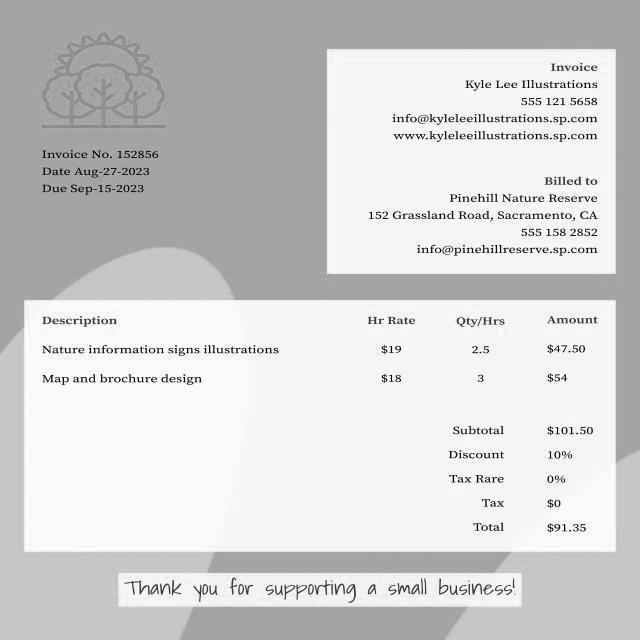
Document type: Invoice